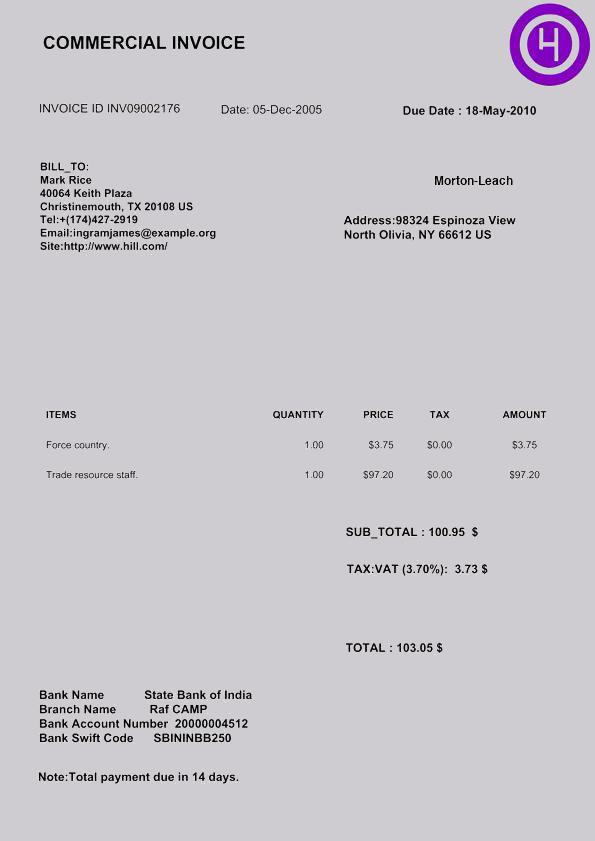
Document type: Invoice